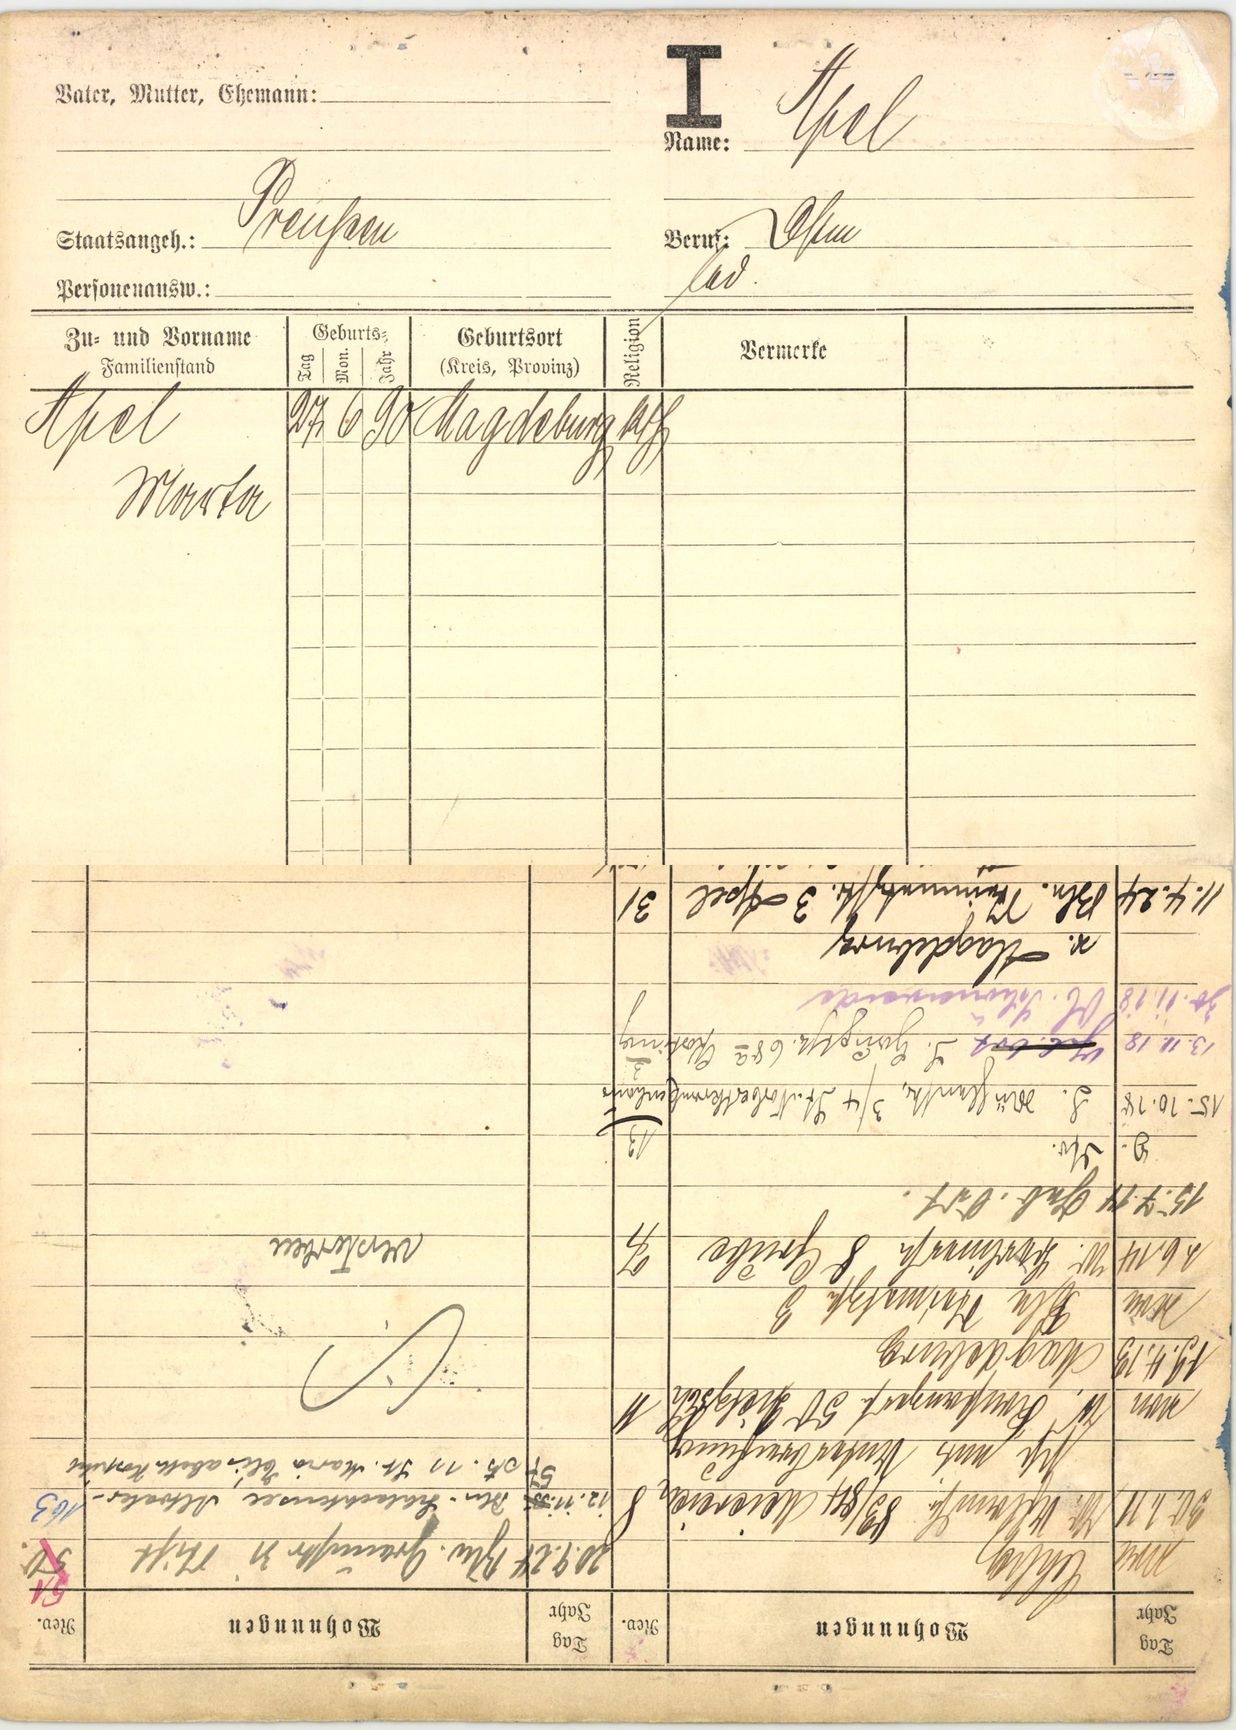
Apel